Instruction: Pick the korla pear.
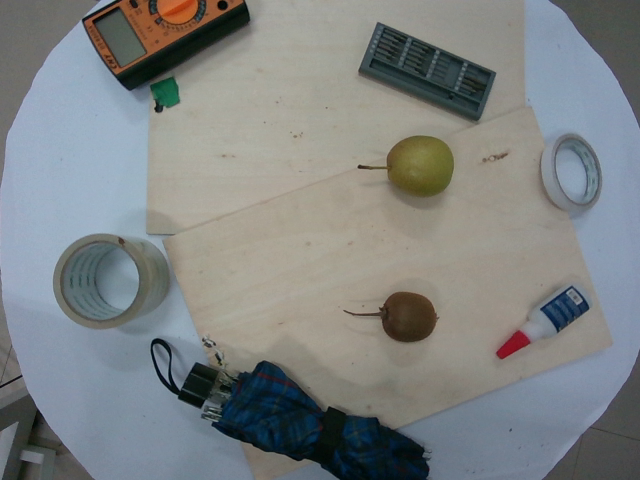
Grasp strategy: vertical